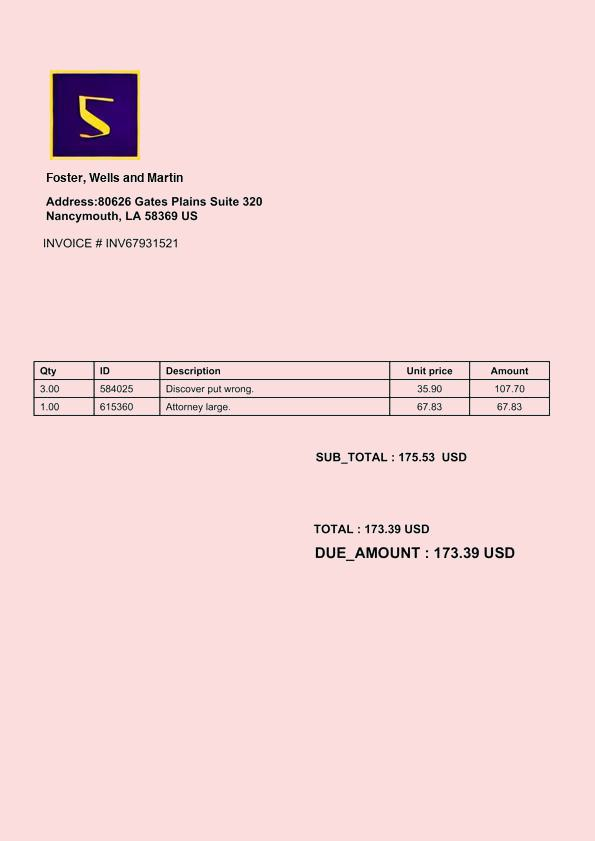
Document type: Invoice